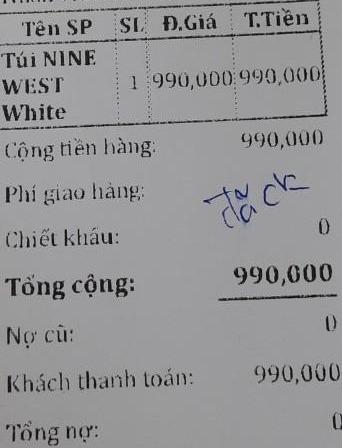
<table>
<tr>
<th>Tên SP</th>
<th>SL</th>
<th>Đ.Giá</th>
<th>T.Tiền</th>
</tr>
<tr>
<td>Túi NINE WEST White</td>
<td>1</td>
<td>990,000</td>
<td>990,000</td>
</tr>
</table>

Cộng tiền hàng: 990,000
Phí giao hàng: đã ck
Chiết khấu: 0
Tổng cộng: 990,000
Nợ cũ: 0
Khách thanh toán: 990,000
Tổng nợ: 0